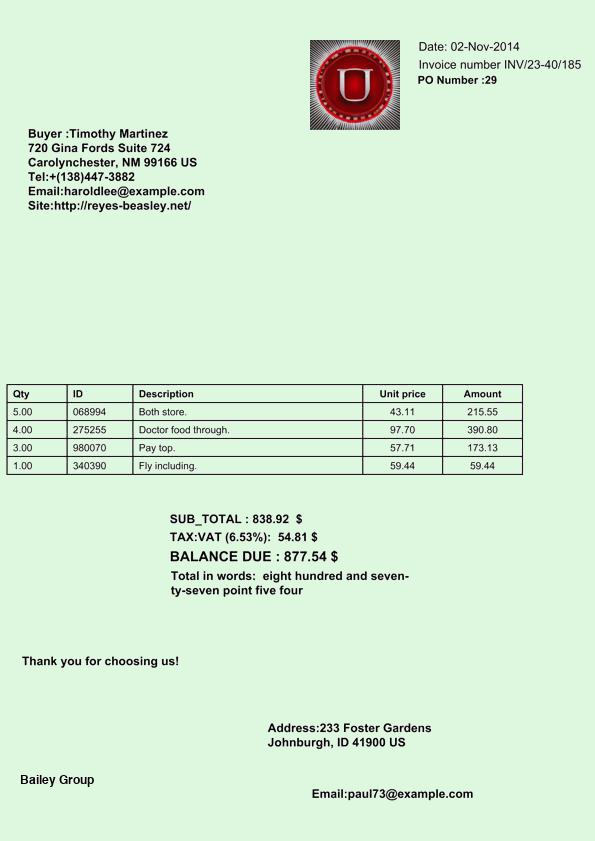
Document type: Invoice